Question: What was observed in the imaging?
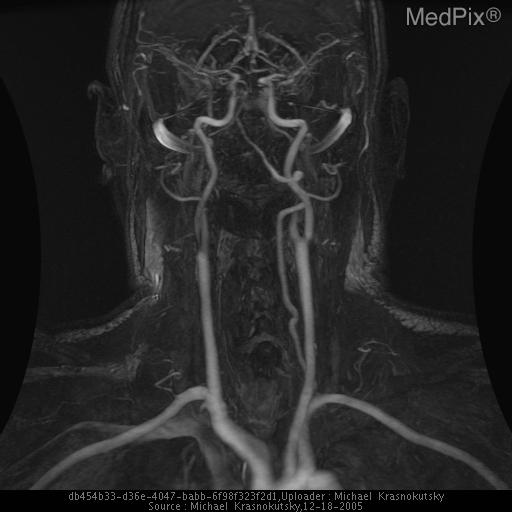
Answer: The imaging shows Diagnostic angiogram:
1. Head in neutral position.  Angiogram demonstrates normal caliber of the left vertebral artery.
2. Head in rotated position to the right (patient supine  on the table with a small pad under his head). Angiogram demonstrates slight irregularity of the vessel distal to exit from f. transversarium at C1-2 level.
3. Head is hyperextended and rotated to the right to a greater degree than in #2. Angiogram demonstrates significant narrowing of the vertebral artery at C1-2 level with slowing of contrast passage.

MRI/MRA demonstrates occlusion of the right vertebral artery. MIP from contrast enhanced MRA of the neck vessels demonstrates occlusion of a right vertebral artery.  The left artery is of normal caliber without significant flow limited lesions..